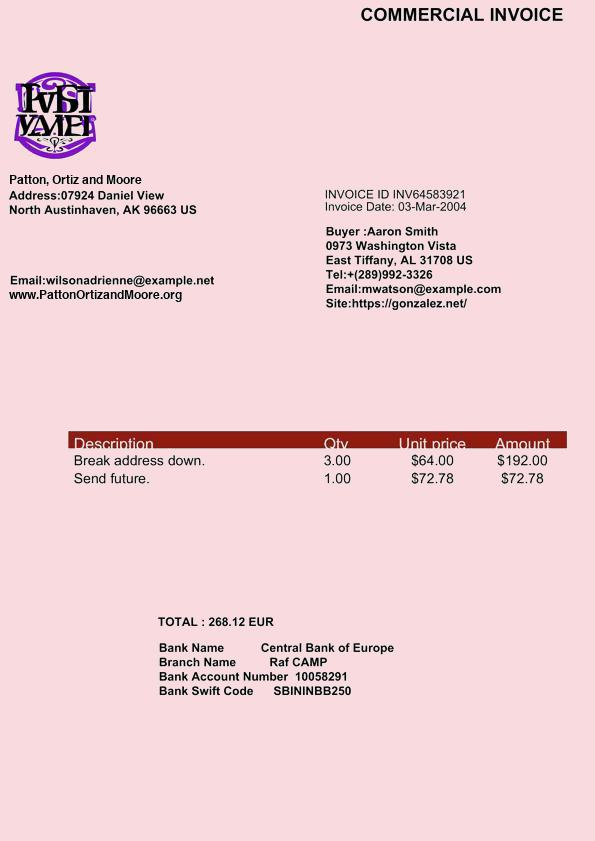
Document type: Invoice